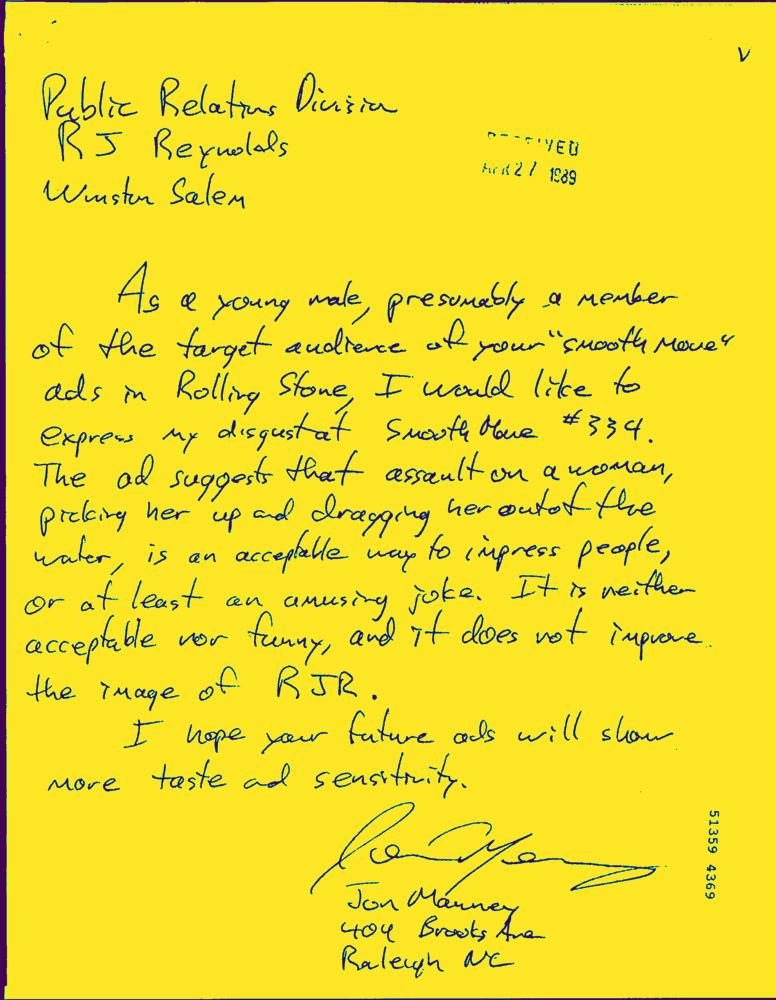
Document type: Hand-Written